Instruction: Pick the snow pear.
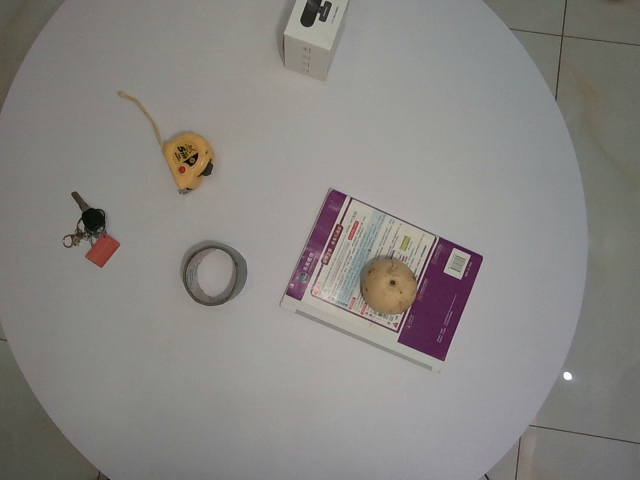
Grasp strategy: vertical